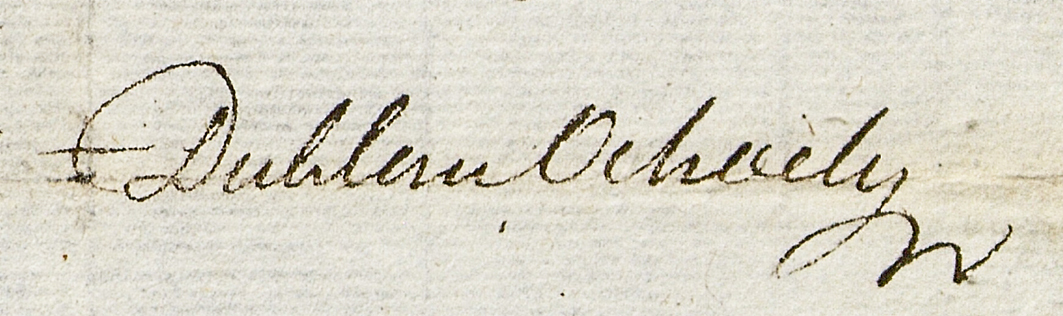
Signature of: jan duklan ochocki